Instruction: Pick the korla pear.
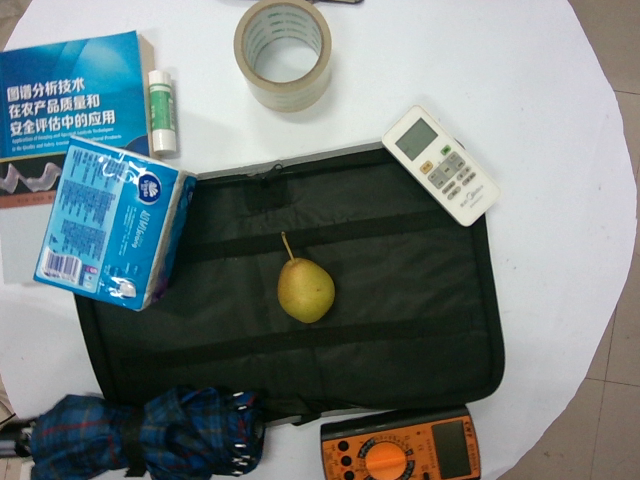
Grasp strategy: vertical